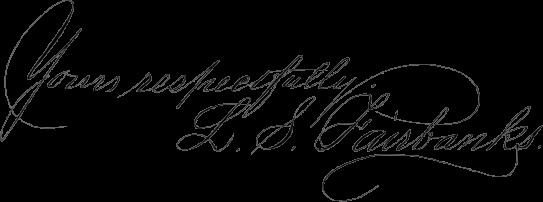
Signature of: lorenzo sayles fairbanks